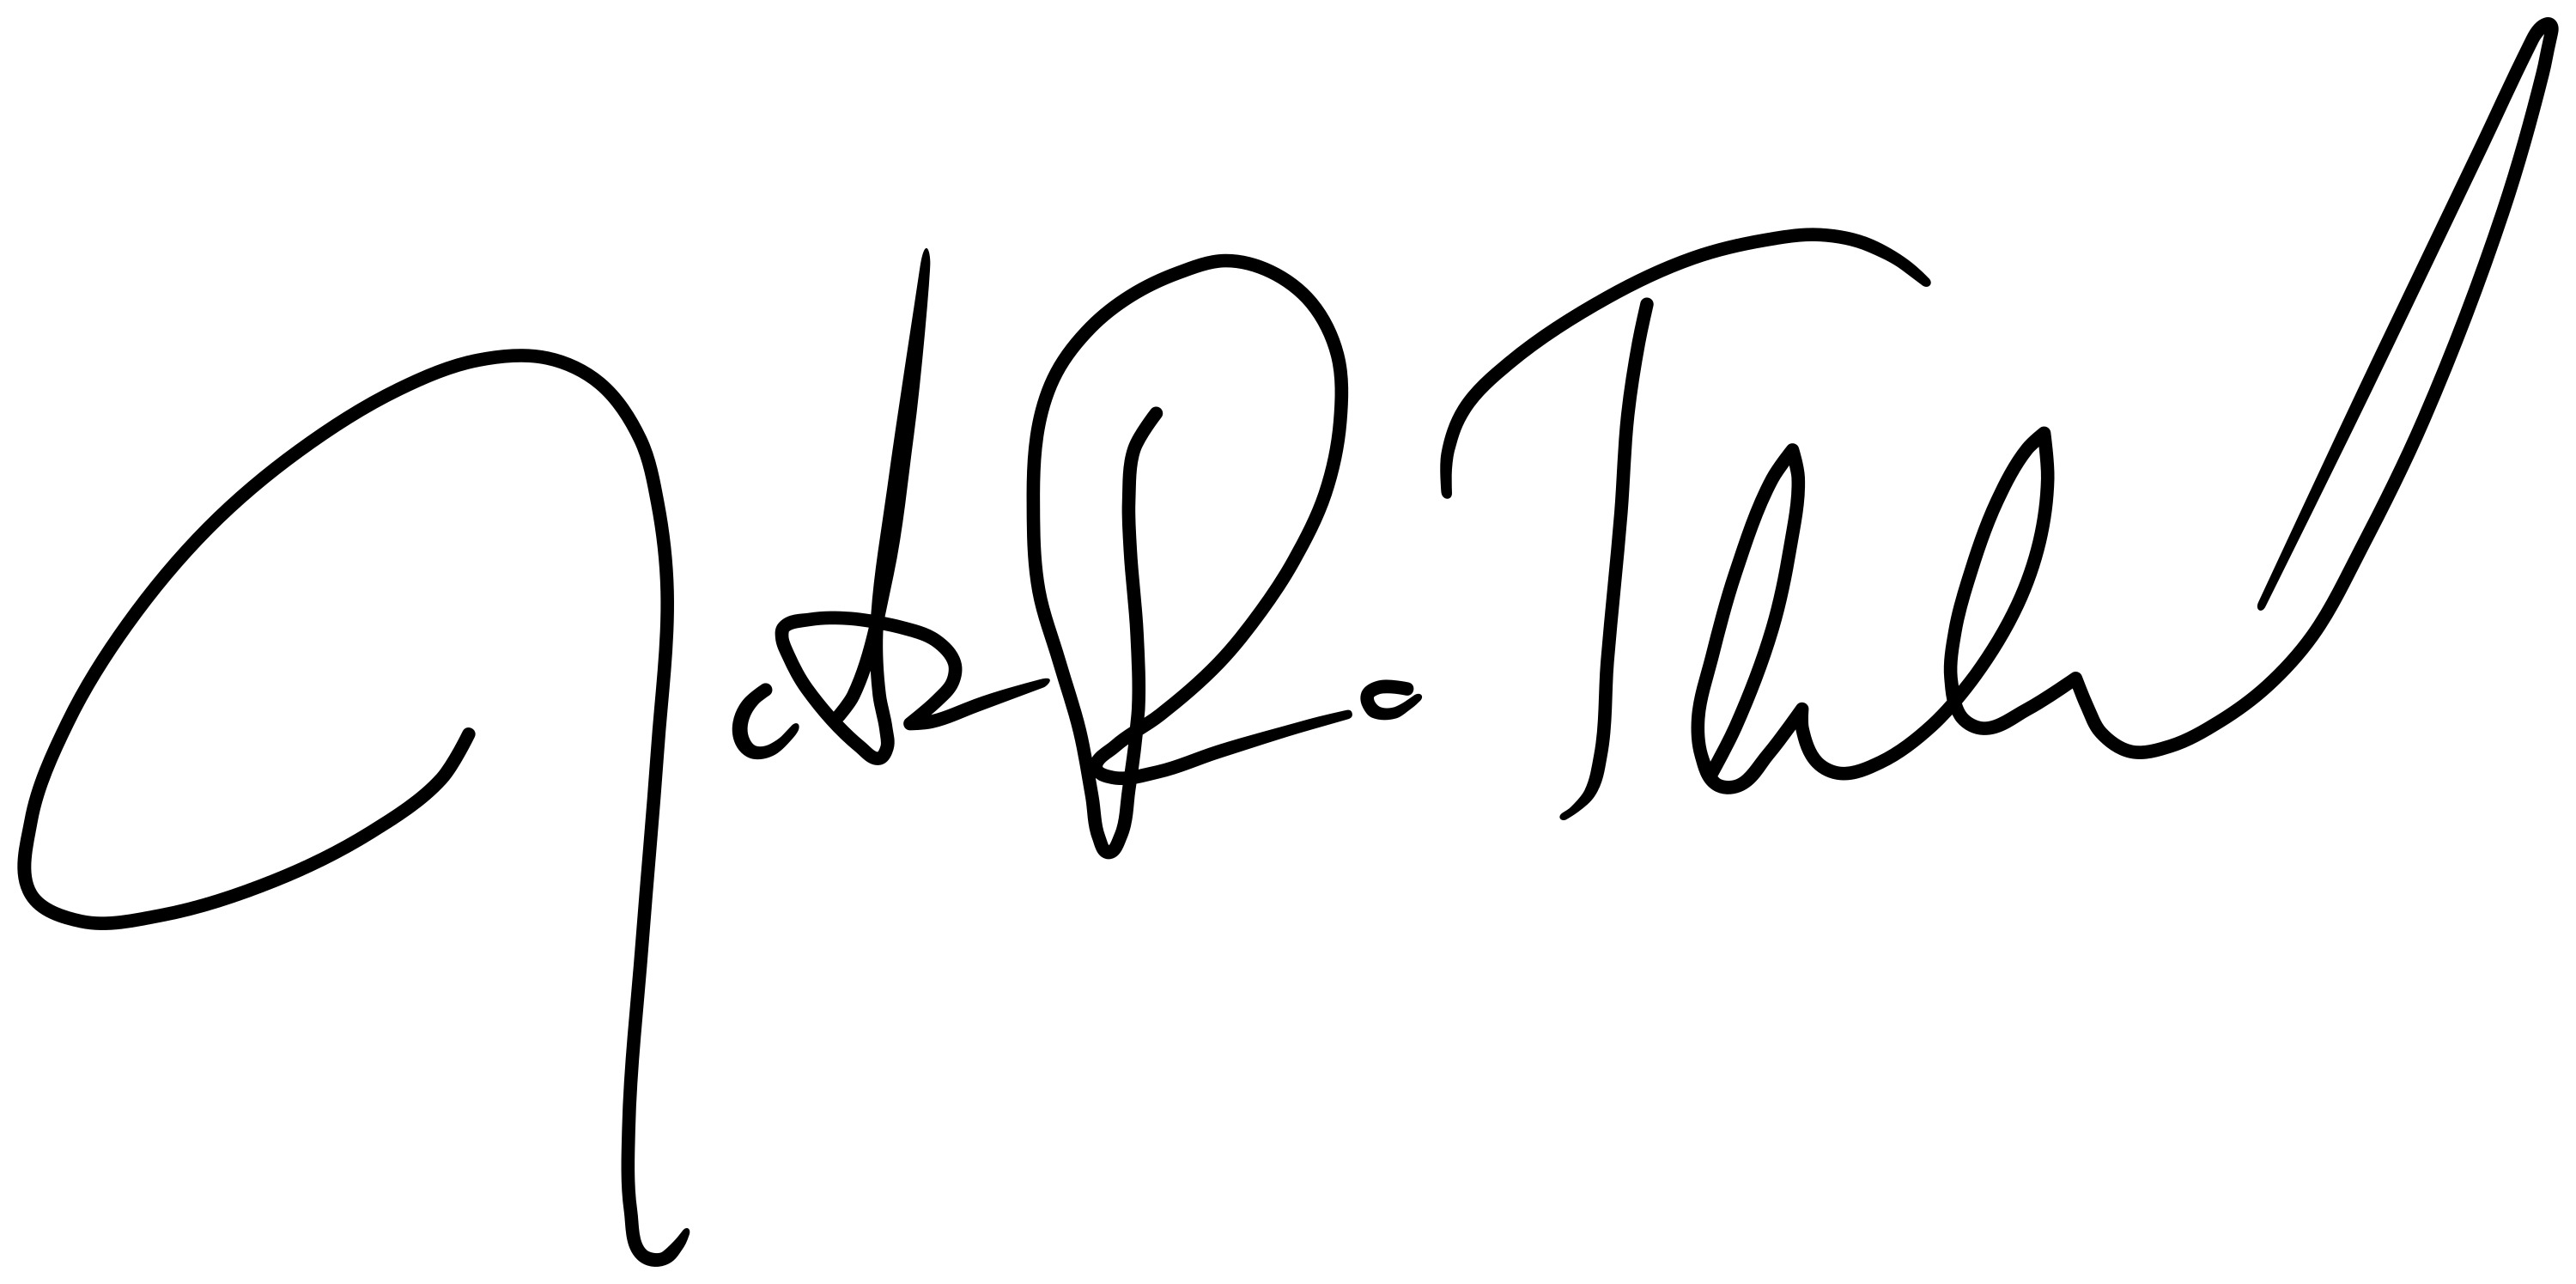
Signature of: justin timberlake